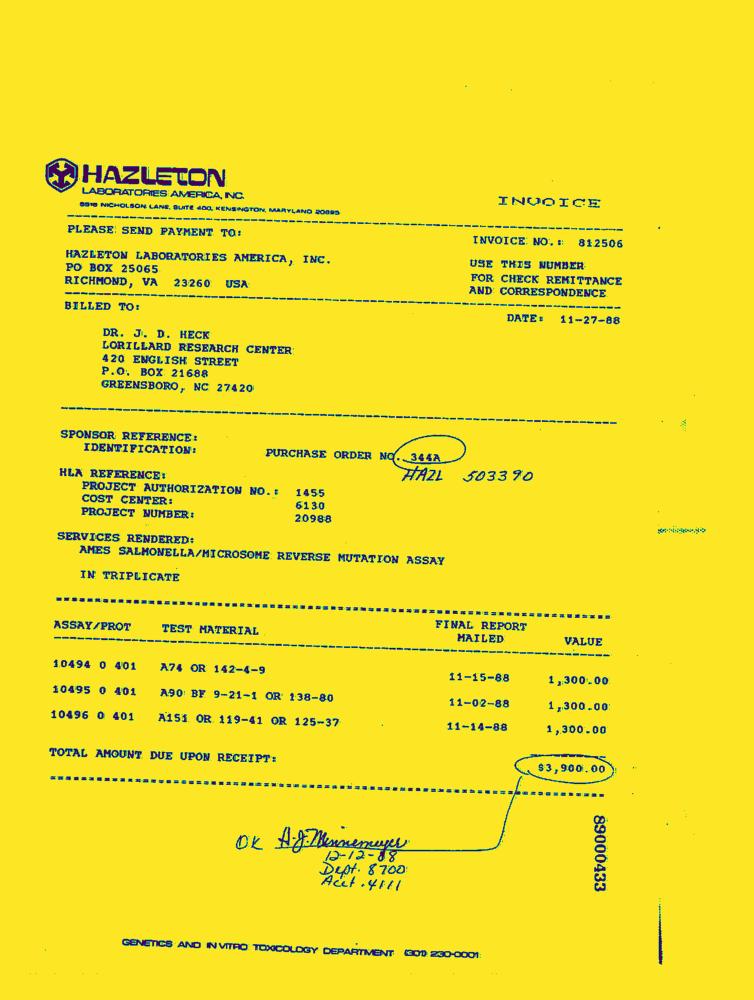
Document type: Invoice-Doc